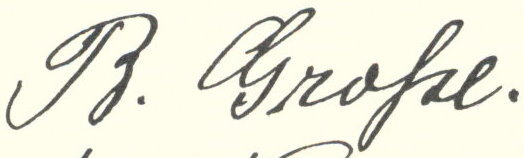
Signature of: berthold grosse